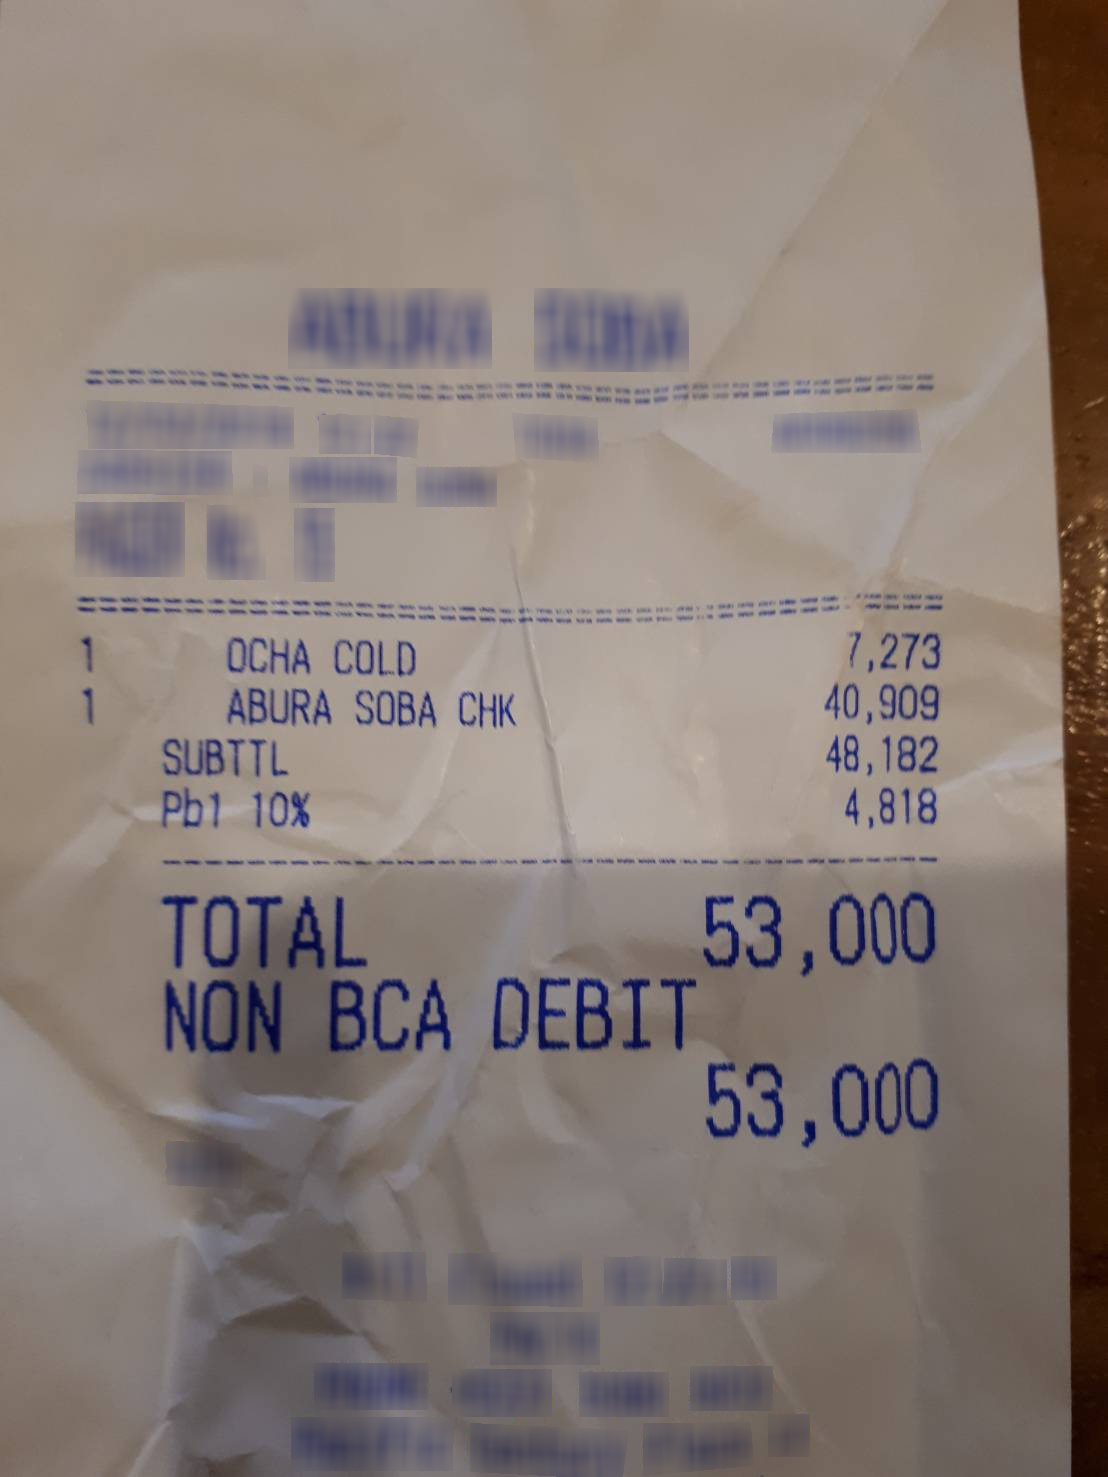
Number of items: 2
Subtotal: 48,182
Tax: 10% 4,818
Total: 53,000
OCR text regions:
text: 1
text: OCHA
text: COLD
text: 7,273
text: 1
text: ABURA
text: SOBA
text: CHK
text: 40,909
text: SUBTTL
text: 48,182
text: Pb1
text: 10%
text: 4,818
text: TOTAL
text: 53,000
text: NON
text: BCA
text: DEBIT
text: 53,000